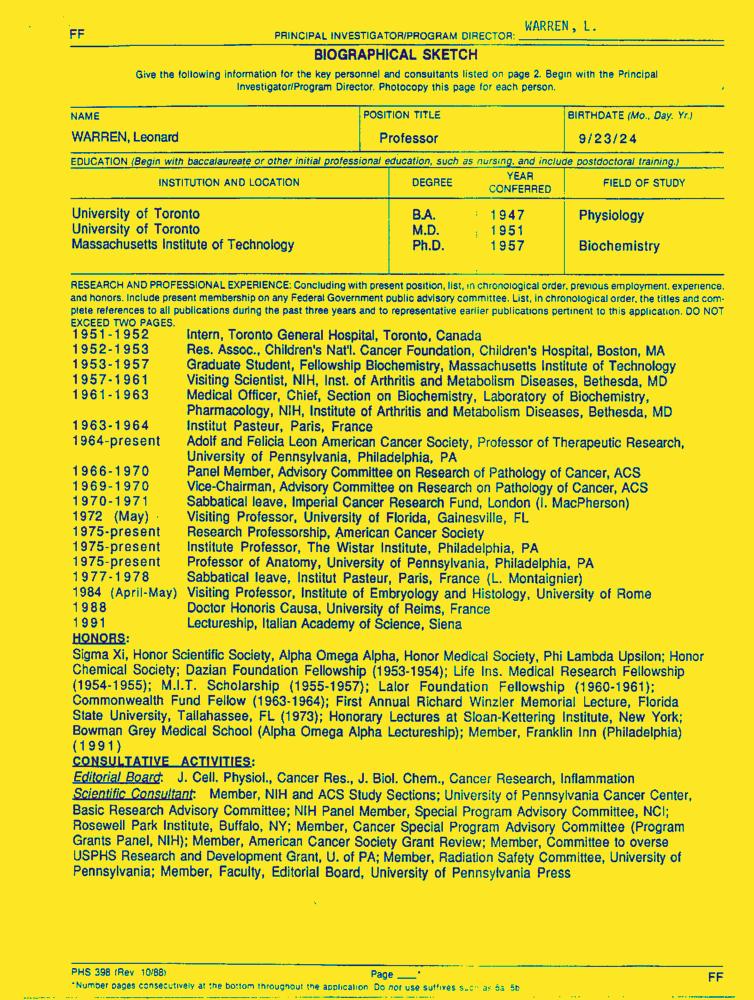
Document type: Resume-Doc